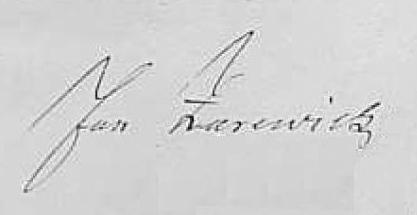
Signature of: jan zarewicz